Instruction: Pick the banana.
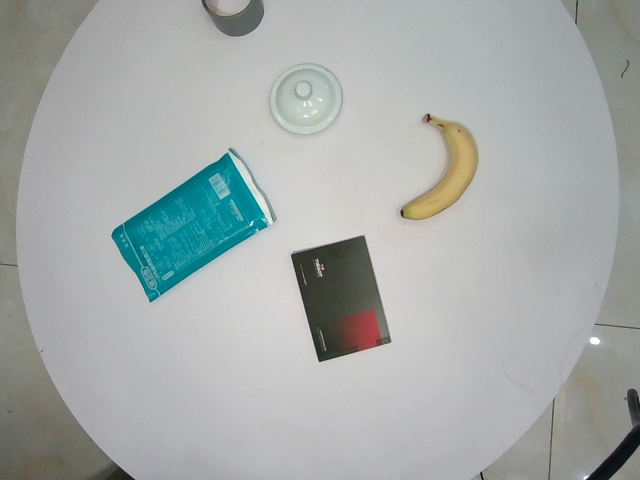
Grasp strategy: vertical